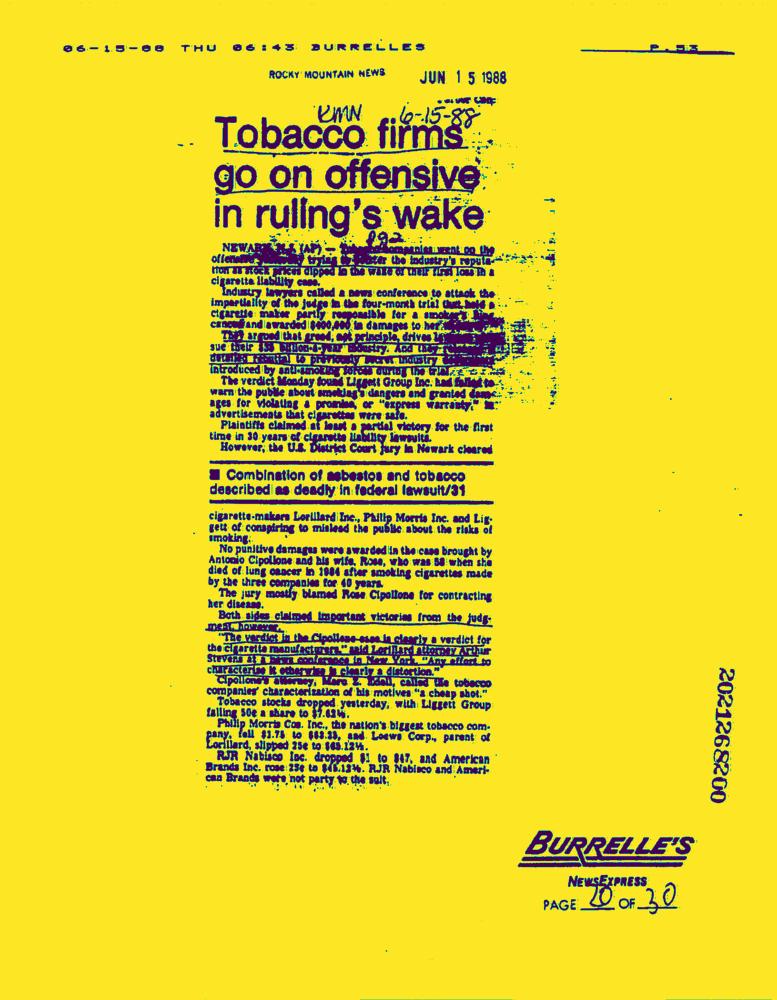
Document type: News-Article